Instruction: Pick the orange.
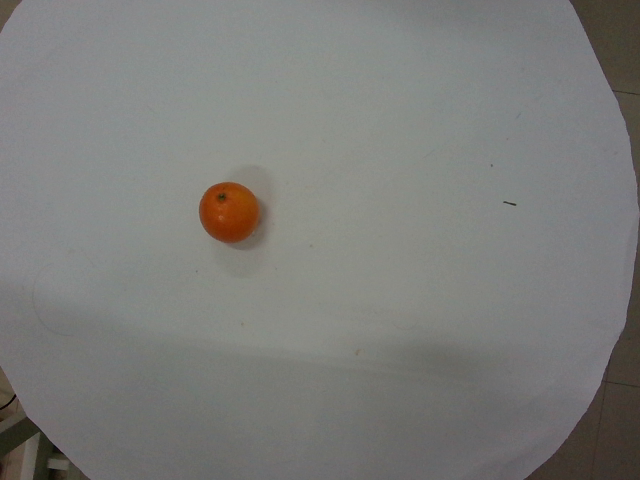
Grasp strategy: vertical